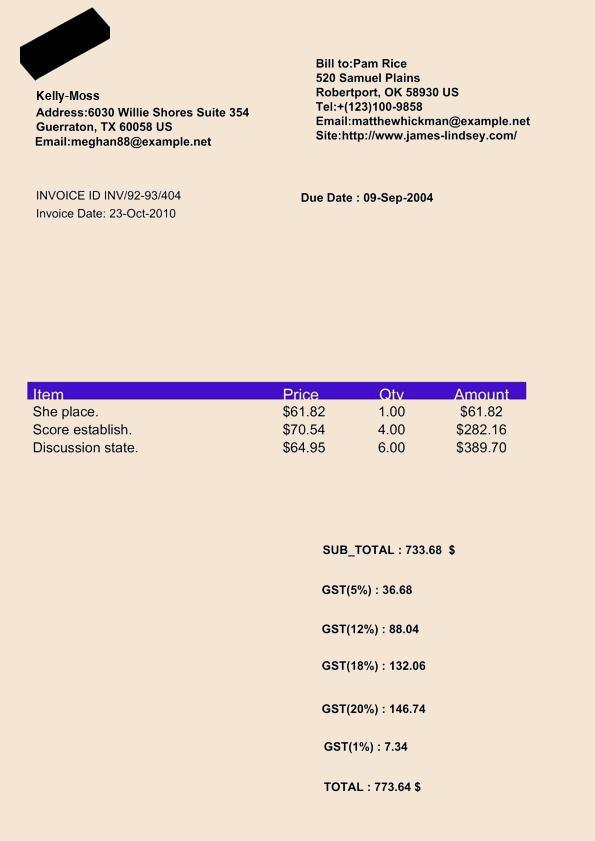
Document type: Invoice